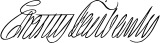
Signature of: erastus fairbanks